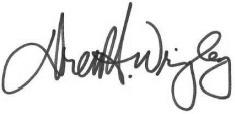
Signature of: drew wrigley